Please extract the written amount, numerical amount, recipient's name, date on the cheque, and the bank's name from the image.
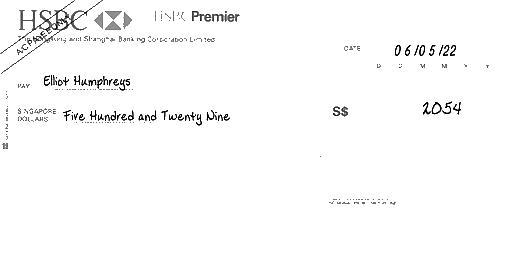
amt_in_words: Five Hundred and Twenty Nine
amt_in_figures: 2054
payee_name: Elliot Humphreys
bank_name: HSBC
cheque_date: 06/05/22